Question: How is the property described in the document?
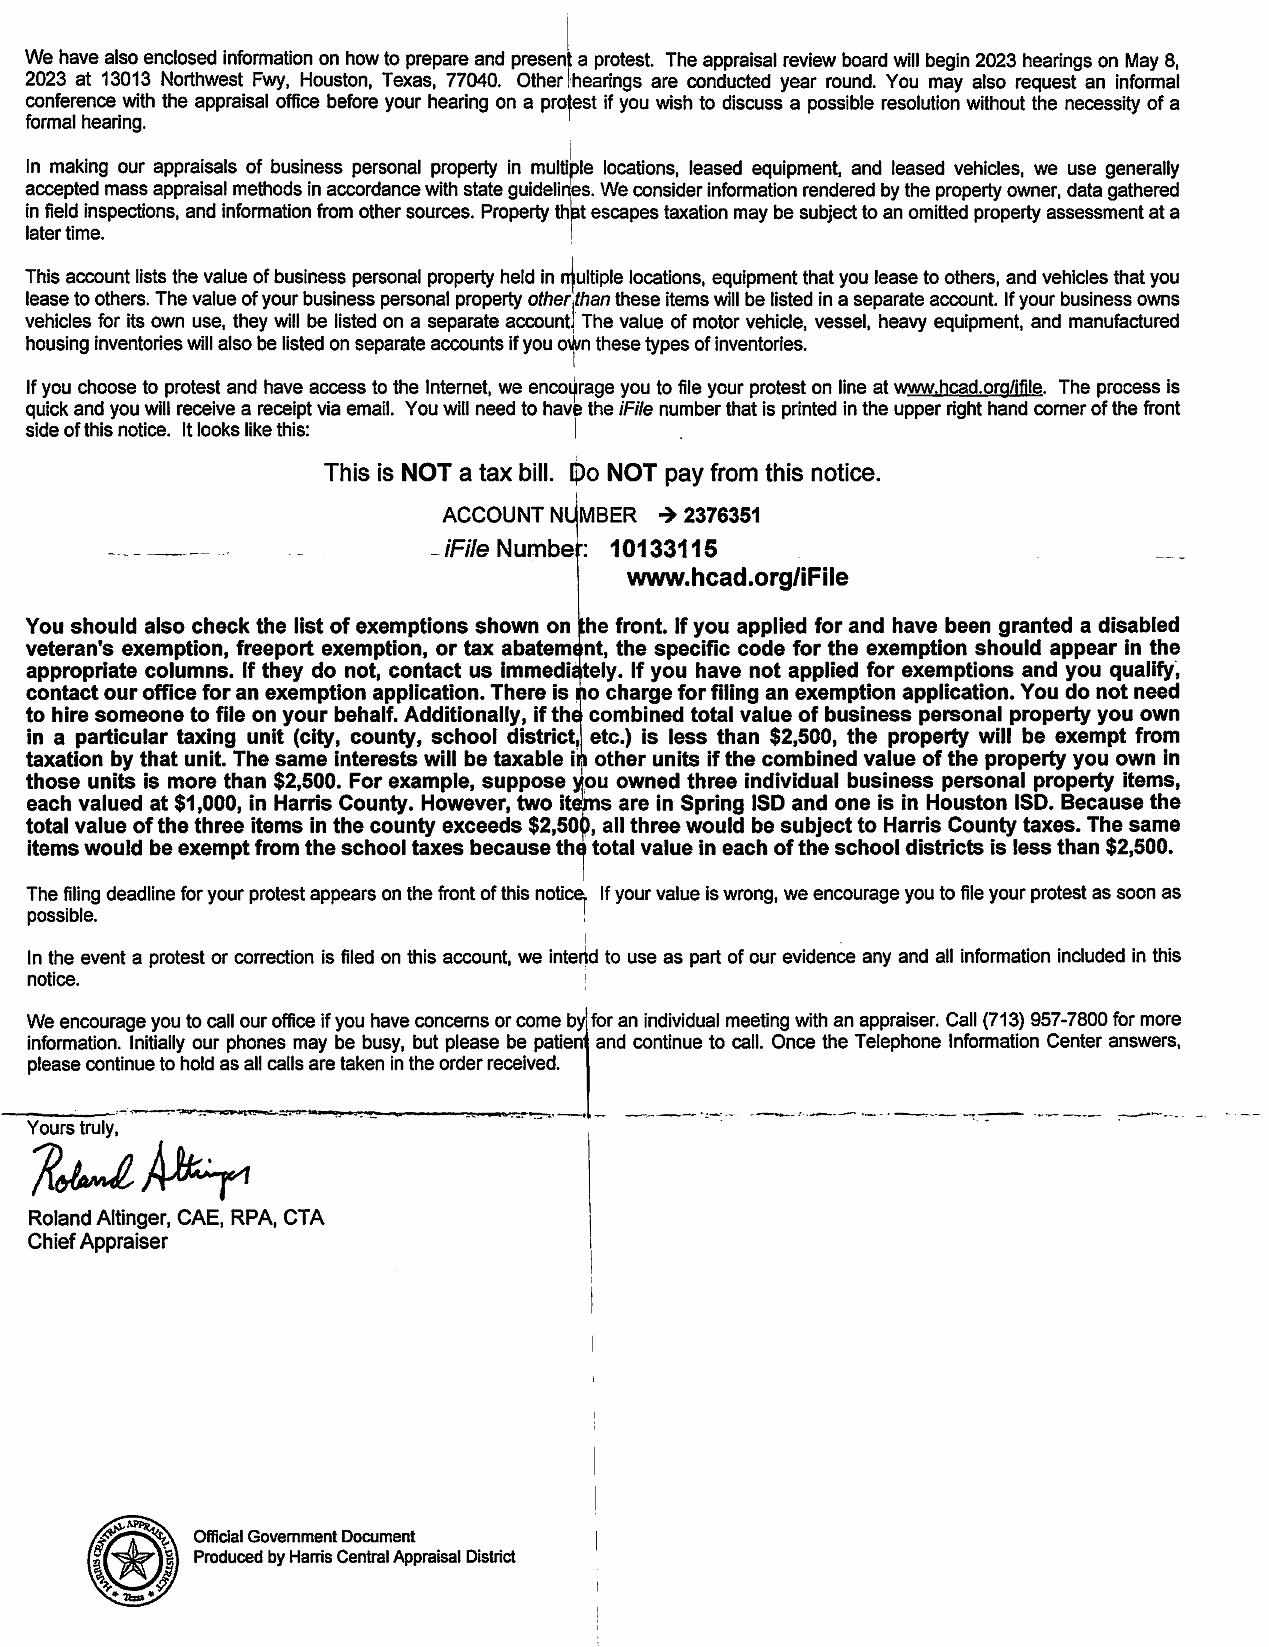
Answer: "Business personal property in multiple locations, leased equipment, and leased vehicles"